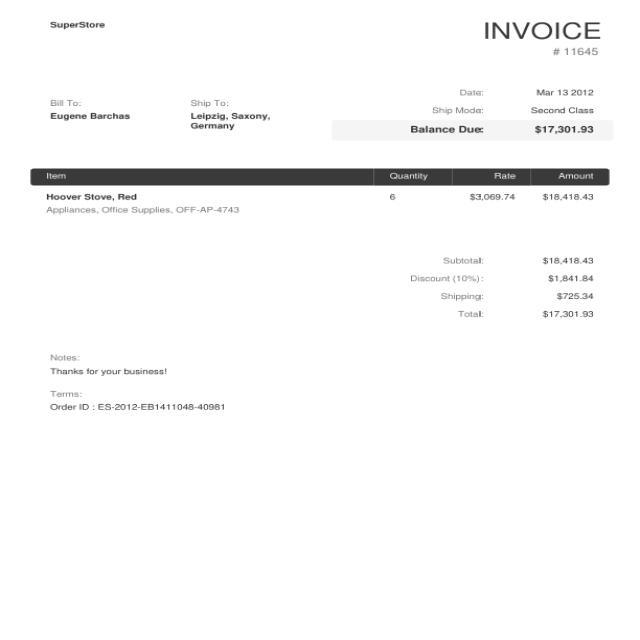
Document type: Invoice